Question: How is the property described in the document?
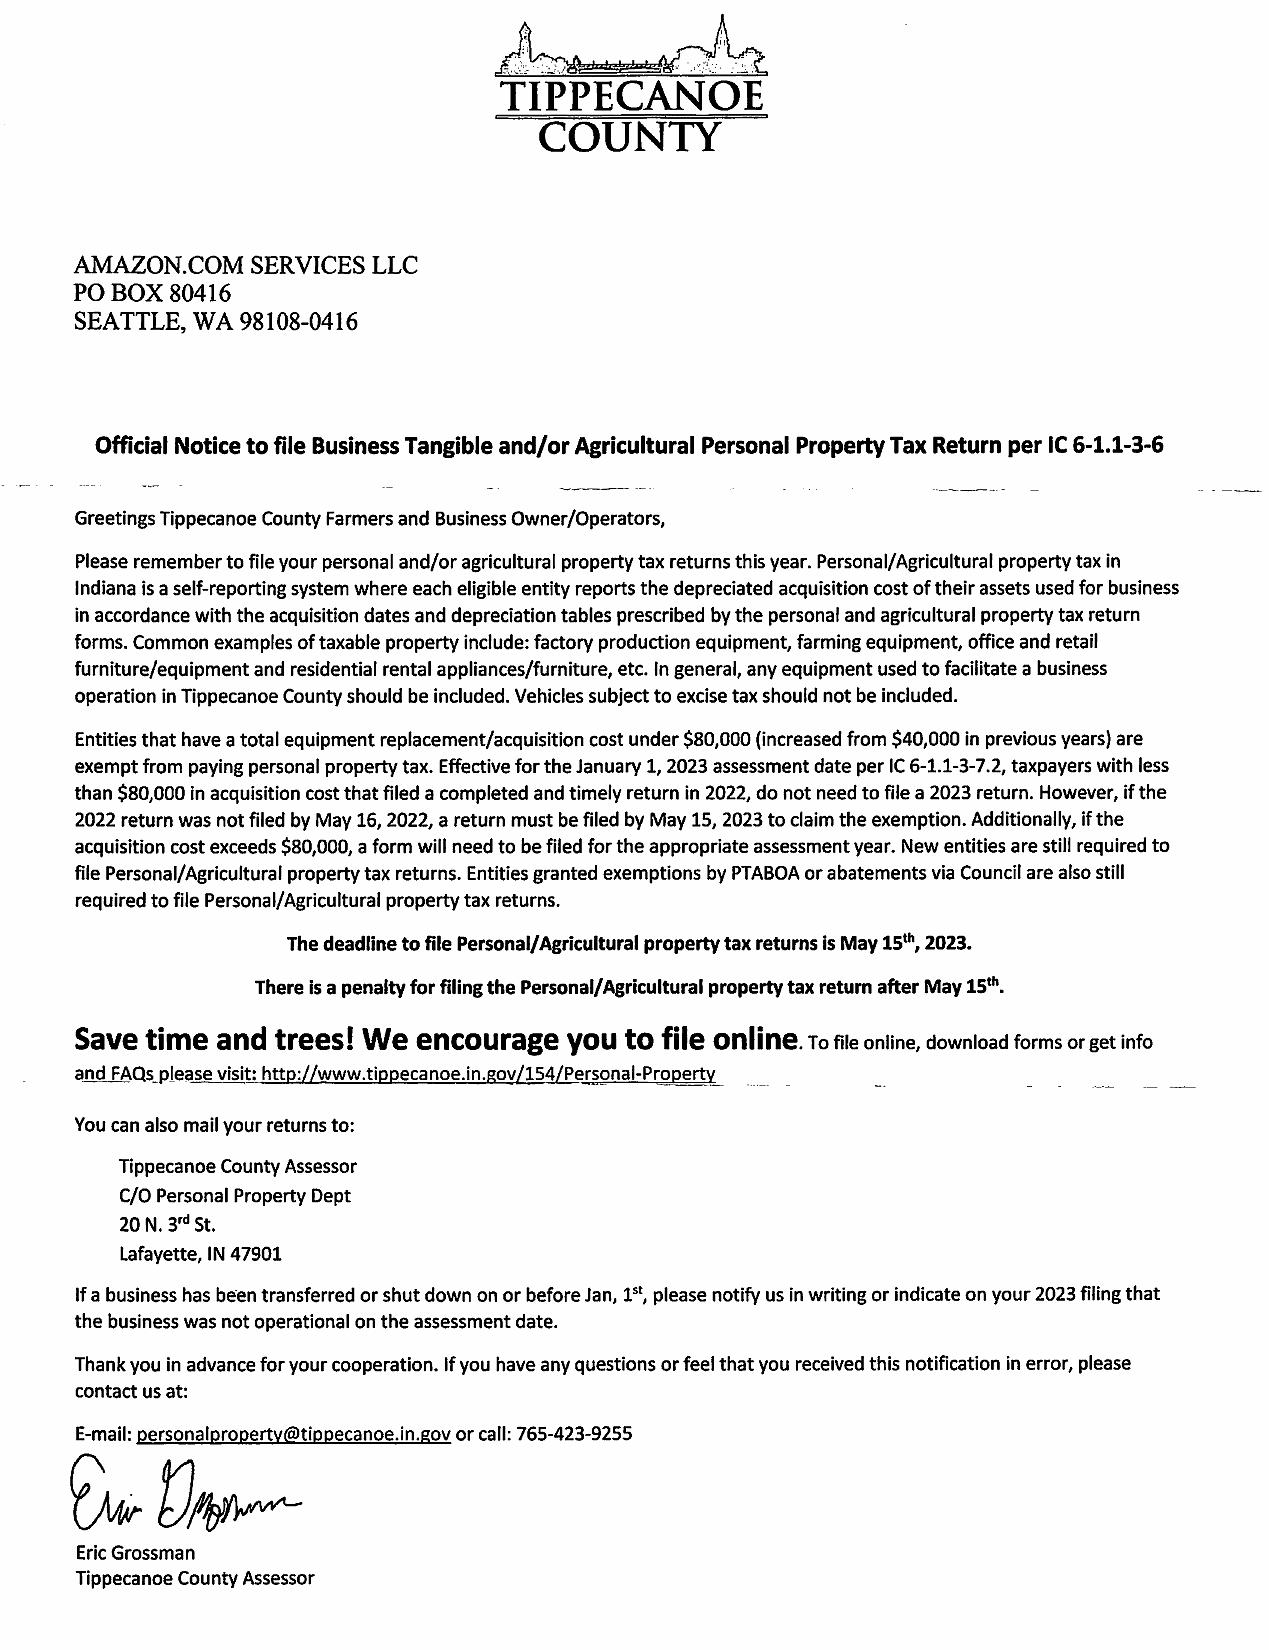
Answer: "Business Tangible and/or Agricultural Personal Property"